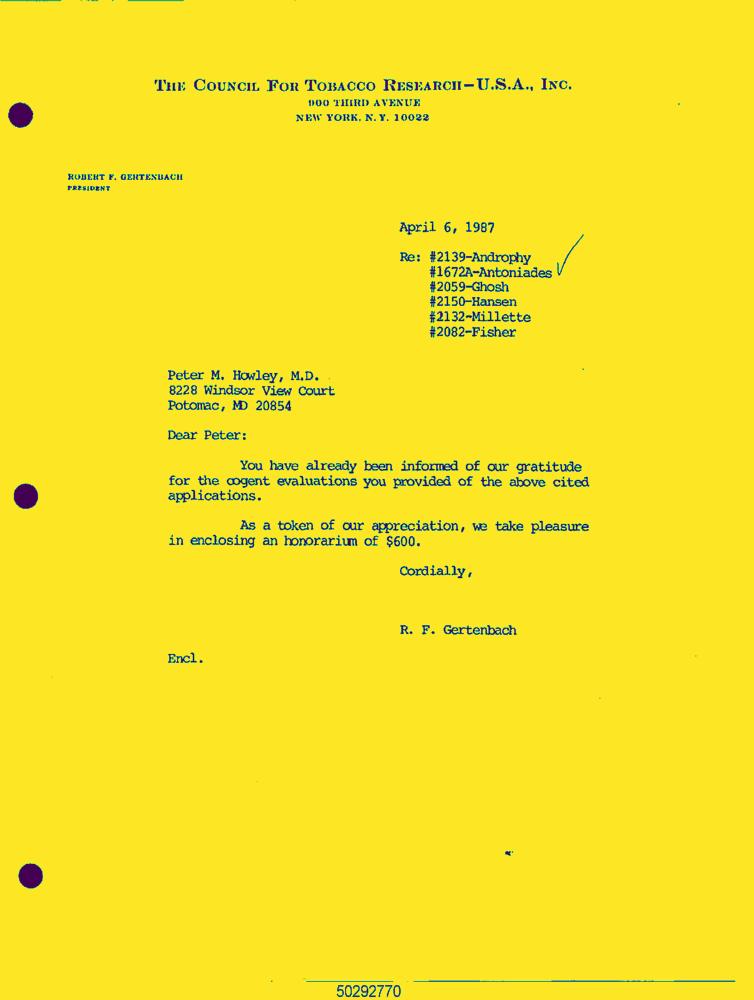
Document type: Letter-Doc